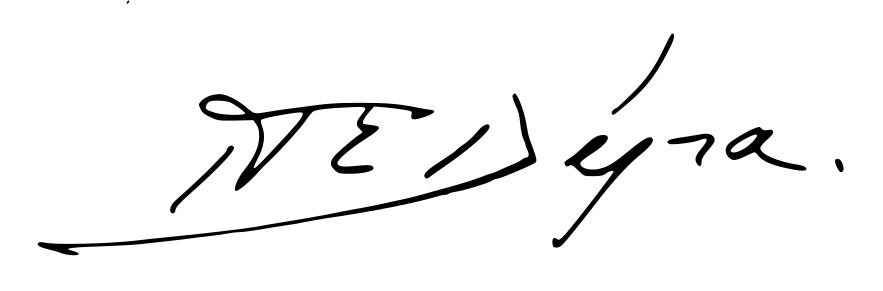
Signature of: penelope delta